Question: How is the history relevant to the case?
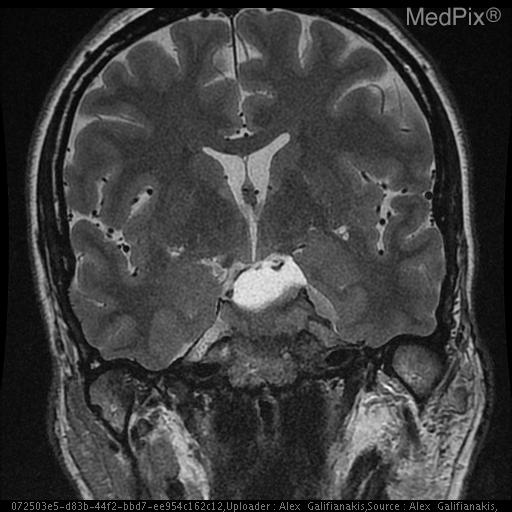
Answer: The patient's history of 42 y.o. woman with elevated prolactin. Please evaluate for evidence of pituitary adenoma is key in understanding the case.